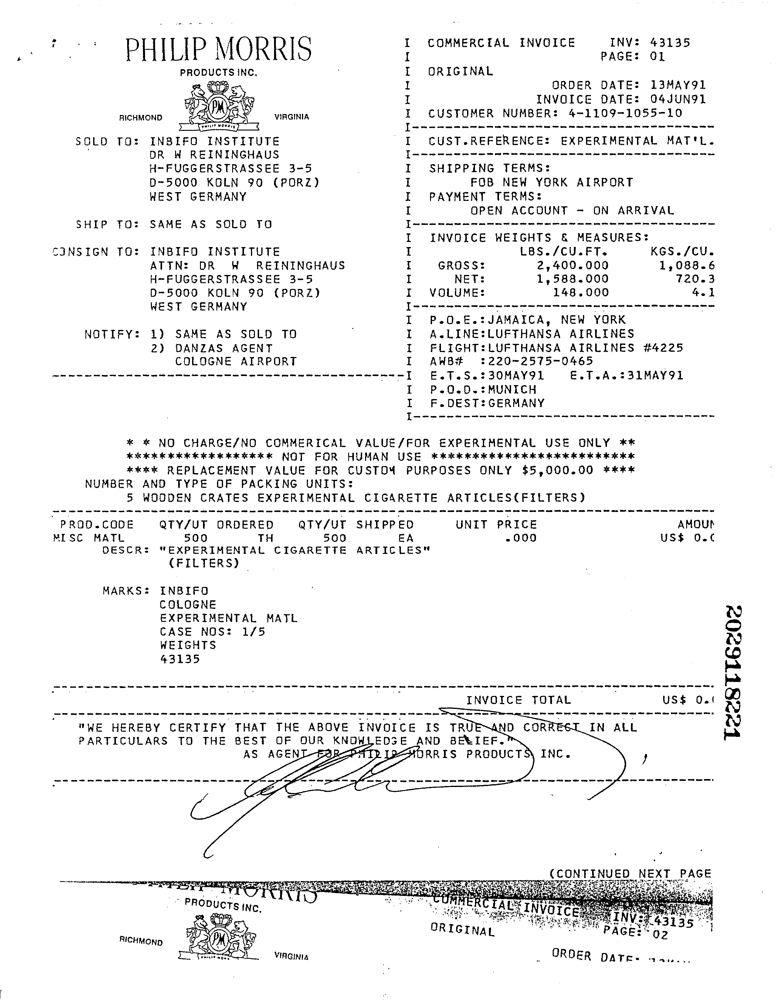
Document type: Invoice